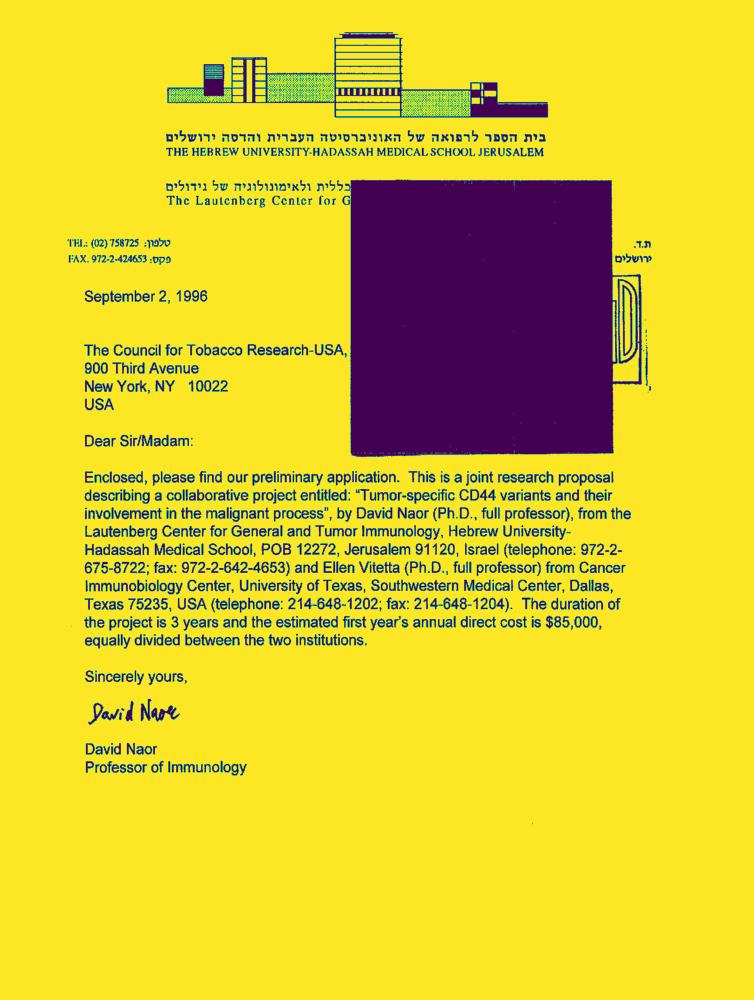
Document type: Letter-Doc